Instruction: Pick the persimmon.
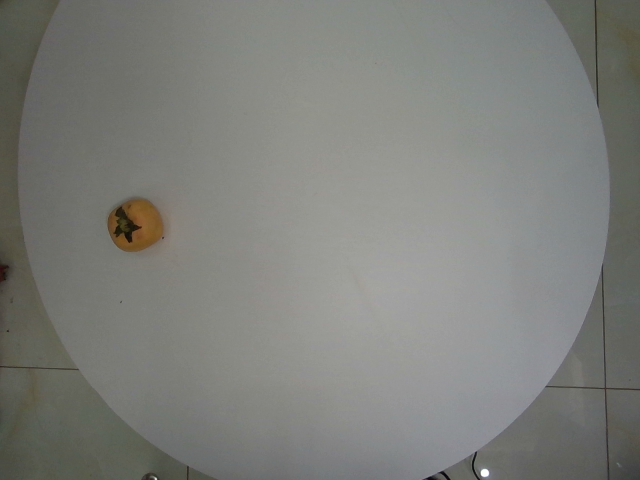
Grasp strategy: vertical